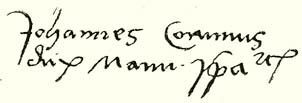
Signature of: john corvinus